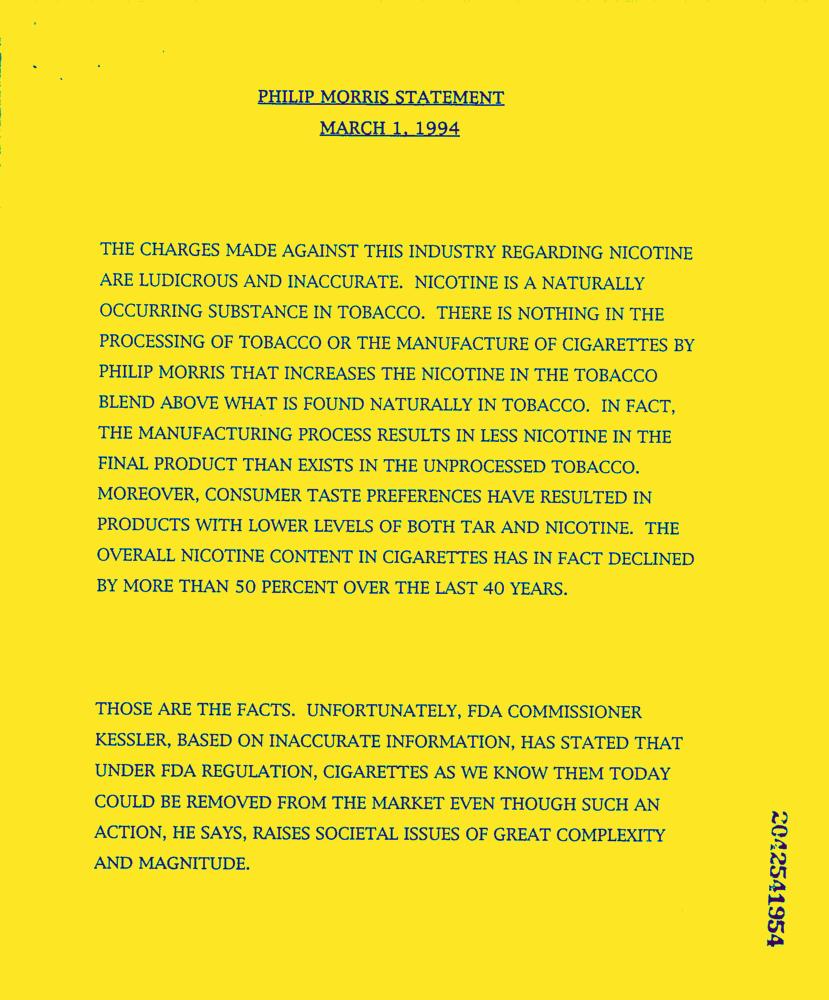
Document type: News-Article